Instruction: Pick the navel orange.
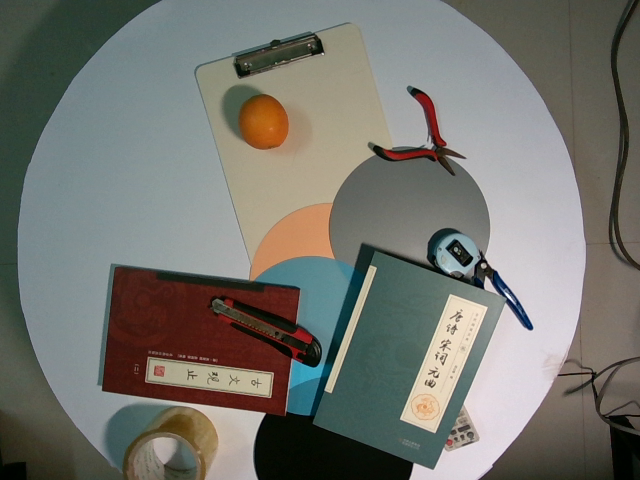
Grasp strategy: vertical